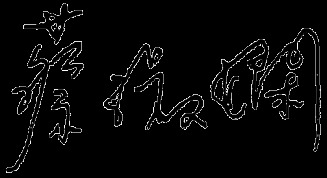
Signature of: annie choi